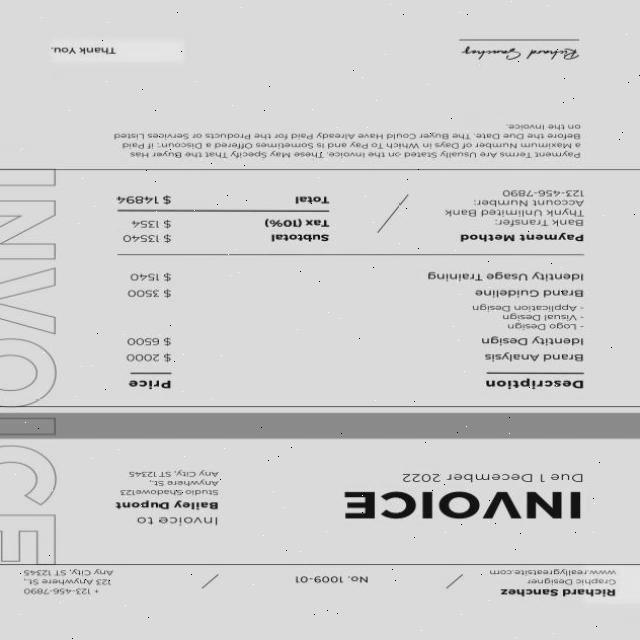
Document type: Invoice